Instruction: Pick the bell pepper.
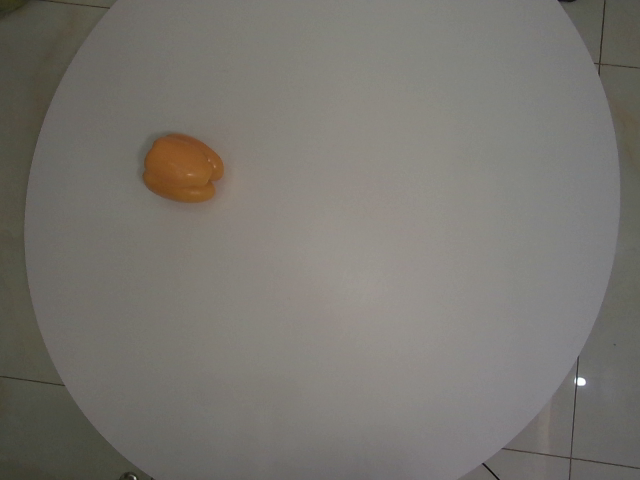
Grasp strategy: vertical